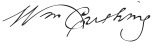
Signature of: william cushing